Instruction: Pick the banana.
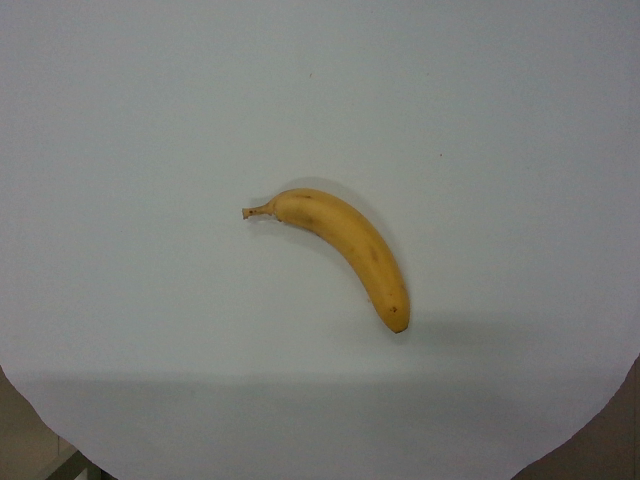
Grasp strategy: vertical